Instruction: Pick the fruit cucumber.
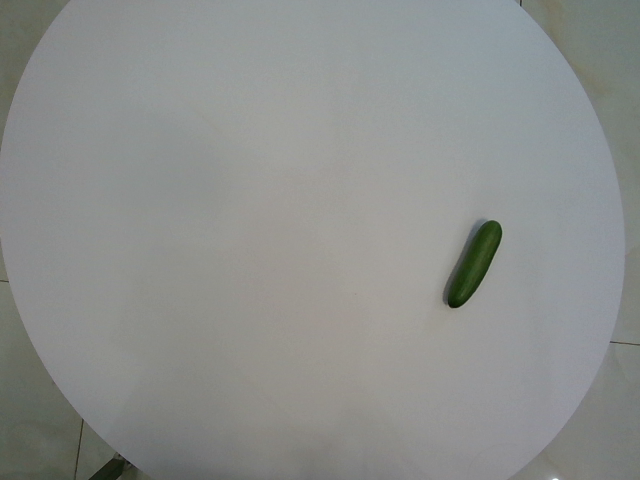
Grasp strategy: vertical